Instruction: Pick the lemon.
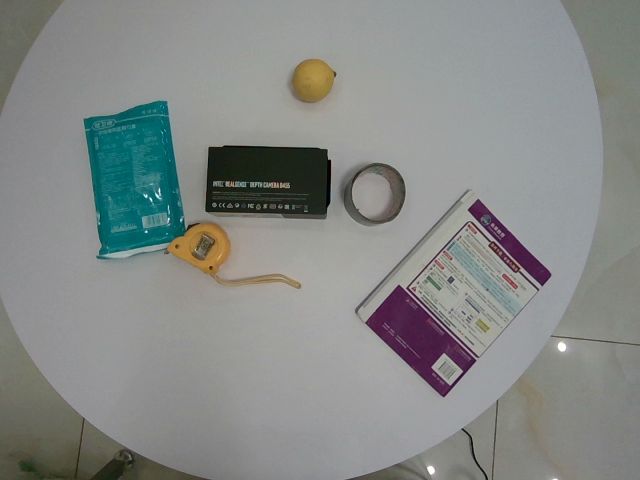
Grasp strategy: vertical